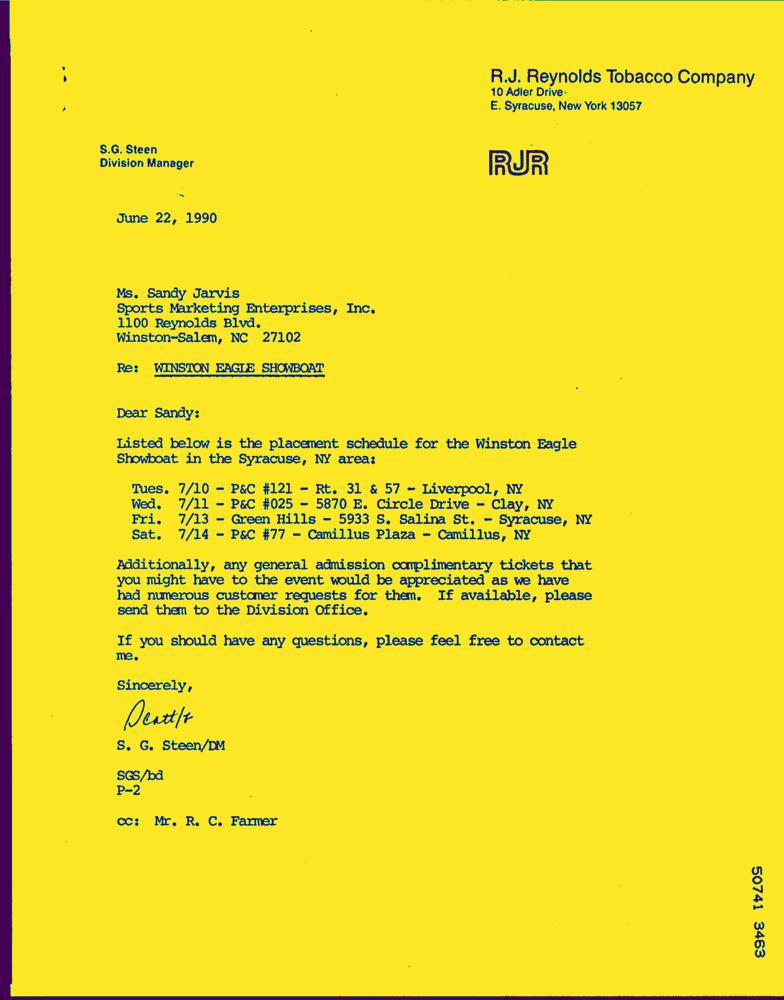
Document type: Letter-Doc